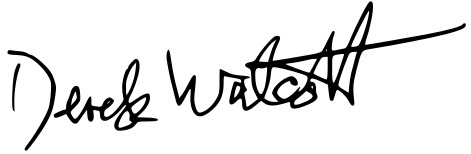
Signature of: derek walcott